Question: What do the imaging results show?
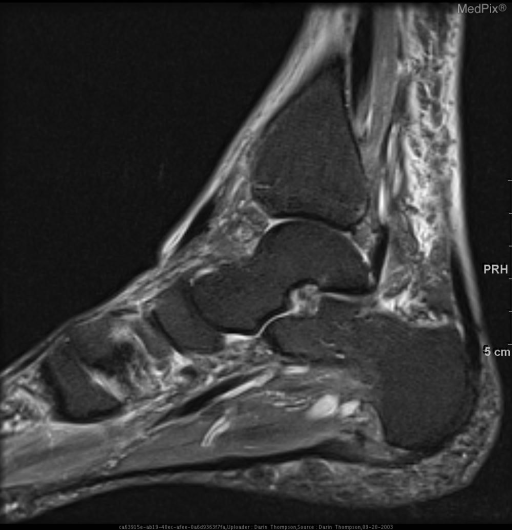
Answer: The imaging shows MRI:  Bone marrow edema within the lateral cuneiform bone with transverse fracture line.  Thickened plantar fascia with high T2 signal near calcaneal insertion also was seen consistent with plantar fasciitis. High T2 signal seen within a thickened plantar fascia near calcaneous..